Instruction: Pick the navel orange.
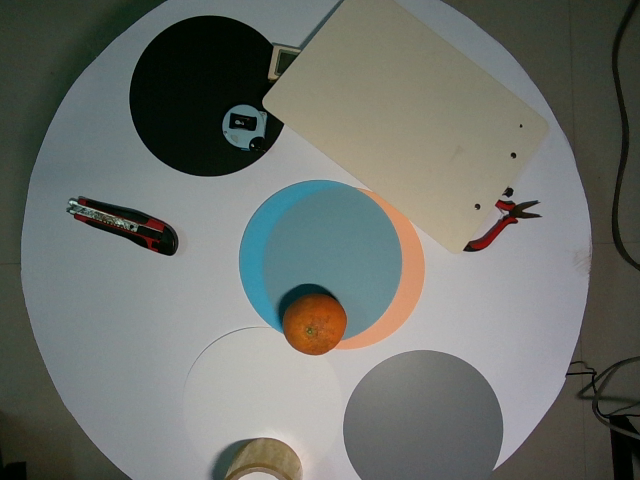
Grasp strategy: vertical